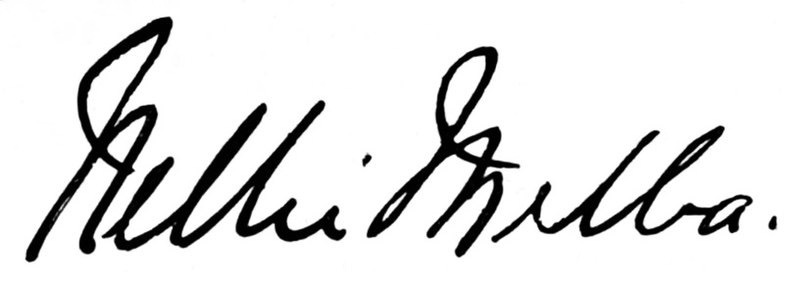
Signature of: nellie melba